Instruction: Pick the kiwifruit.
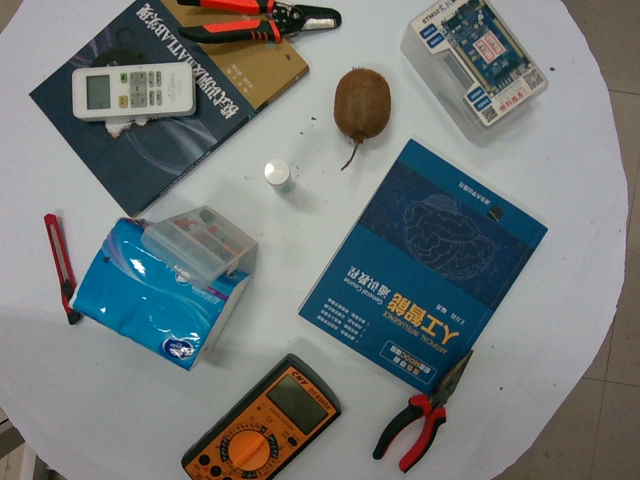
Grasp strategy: vertical